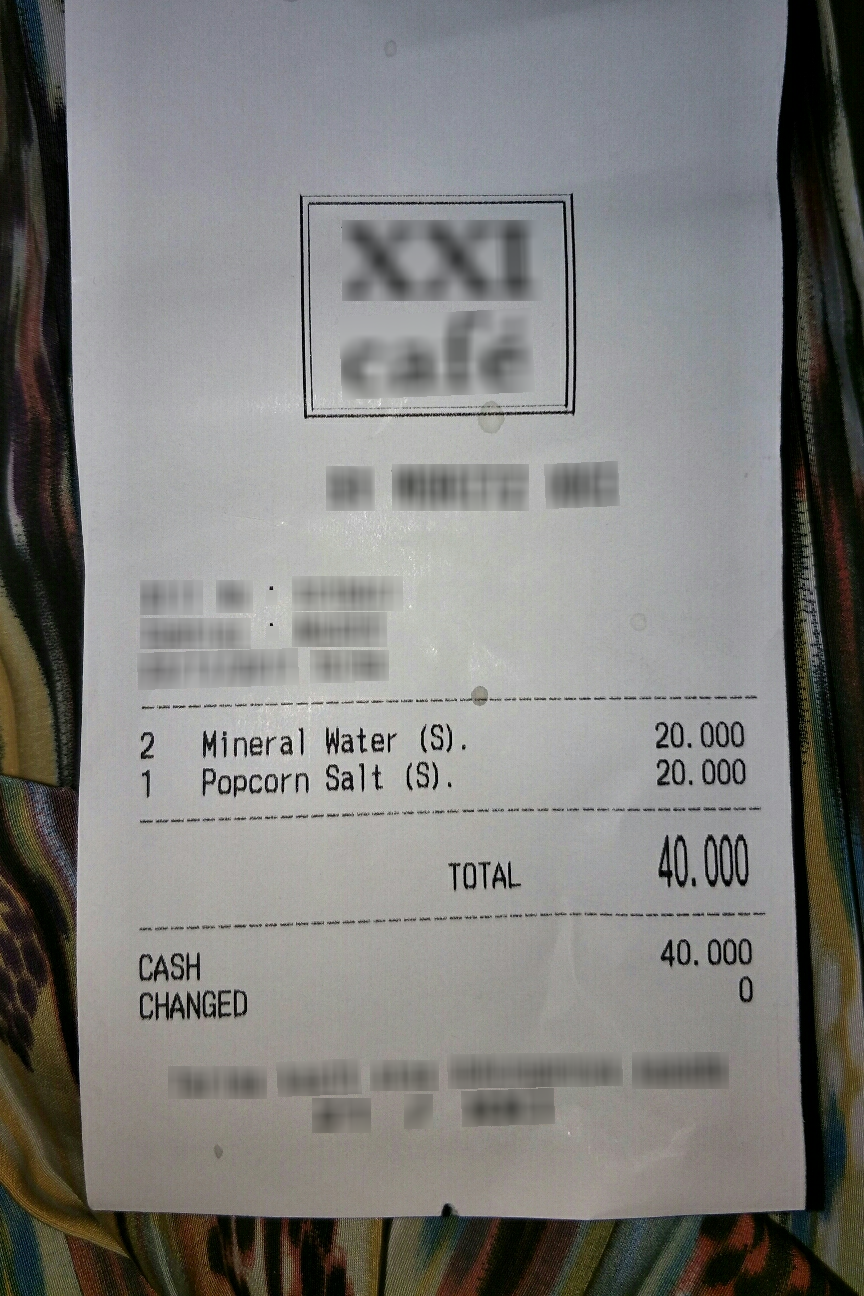
Number of items: 2
Total: 40.000
OCR text regions:
text: 2
text: Mineral
text: Water
text: (S).
text: 20.000
text: 1
text: Popcorn
text: Salt
text: (S).
text: 20.000
text: TOTAL
text: 40.000
text: CASH
text: 40.000
text: CHANGED
text: 0